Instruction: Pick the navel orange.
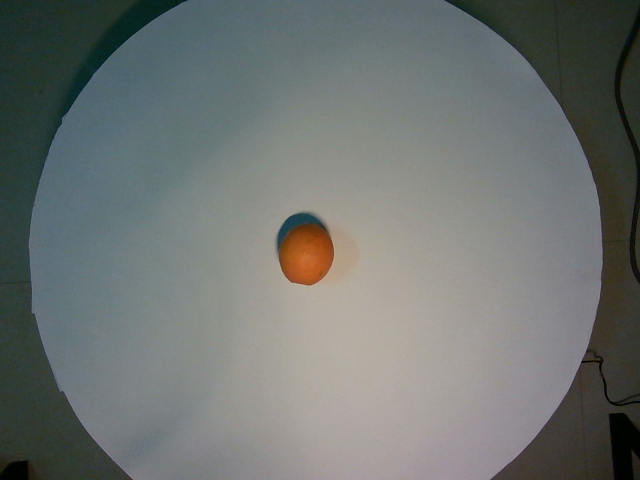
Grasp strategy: vertical